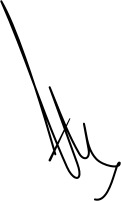
Signature of: pjetër arbnori